Question: What could the diagnosis suggest?
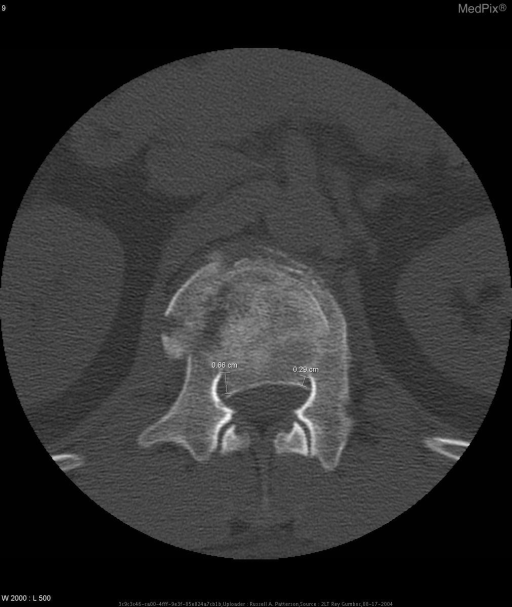
Answer: The possible diagnosis includes Differential Diagnosis for these findings in this case:  L1 Burst Fracture.